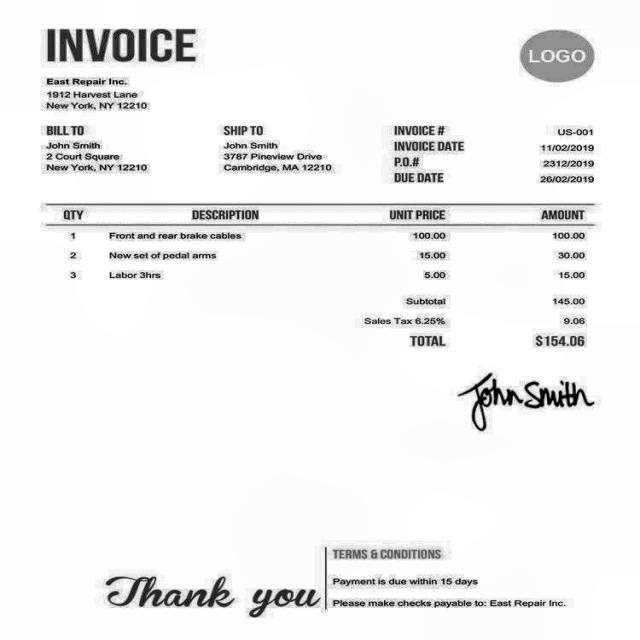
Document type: Invoice